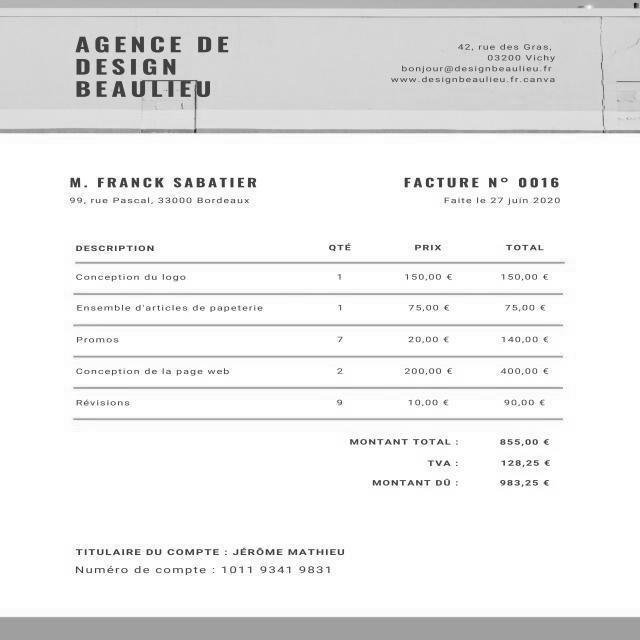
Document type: Invoice